Question: What appears to be the issue?
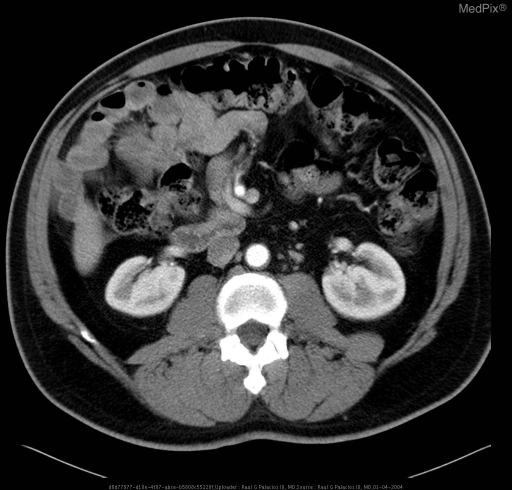
Answer: The findings suggest Contrast enhanced axial CT images of the abdomen demonstrates the presence of a "whirlpool sign" - inversion of the superior mesenteric vessels - all of the small bowel loops on the right, left-sided colon, and inflamatory changes within the appendix consistent with phlegmon.. Sequential images of the abdomen demonstrate "Whirlpool" arrangement of superior mesenteric vessels.. The patient might have a history of 67 year old male presents to the ED with acute onset of lower abdominal pain associated with fever, nausea and vomiting..